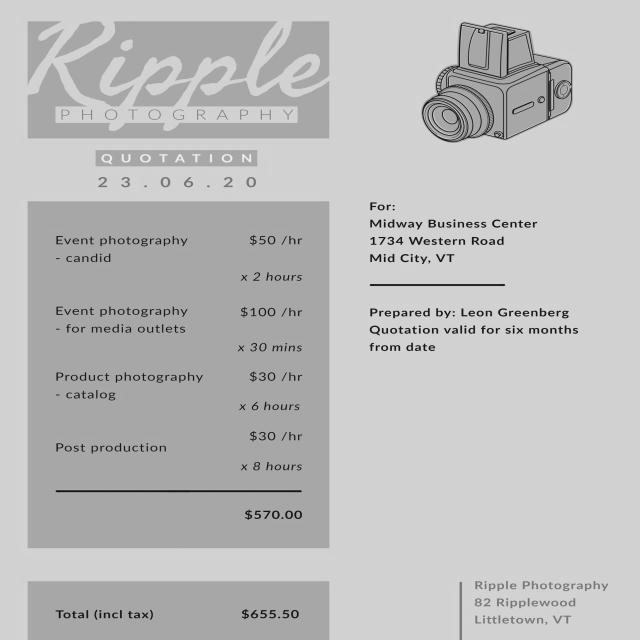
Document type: Invoice